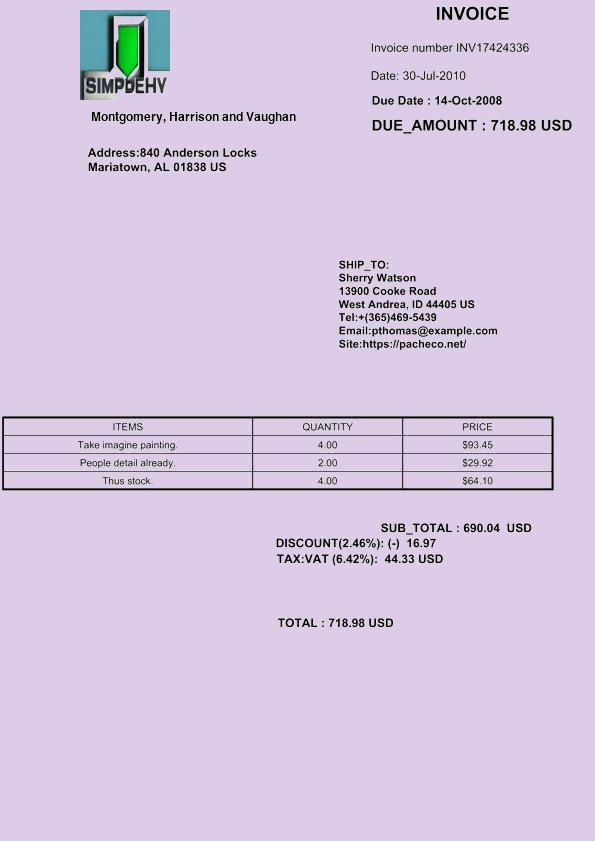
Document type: Invoice